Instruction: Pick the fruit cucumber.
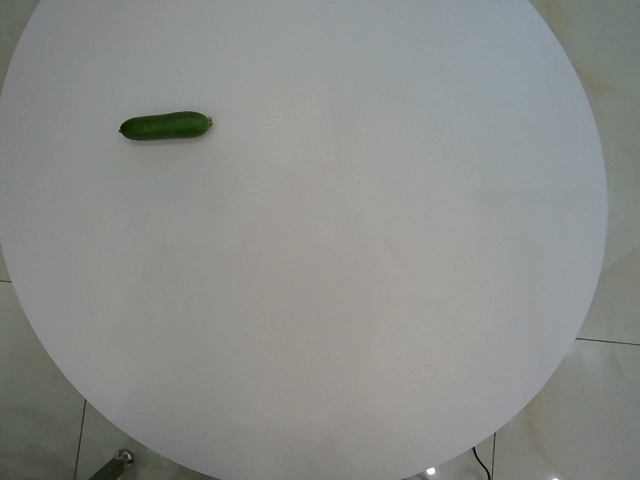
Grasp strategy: vertical